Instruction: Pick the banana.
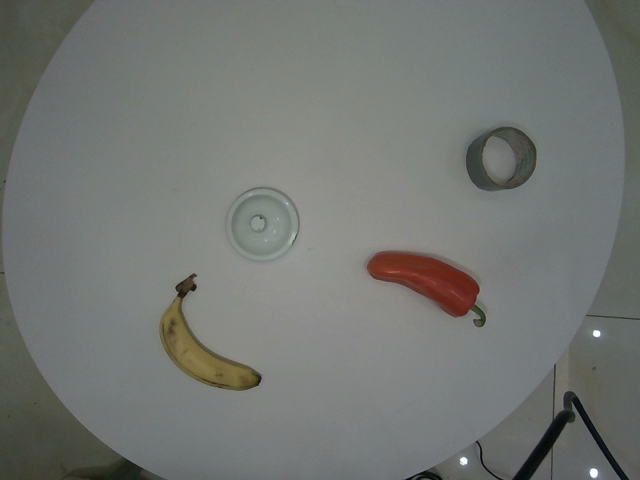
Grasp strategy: vertical